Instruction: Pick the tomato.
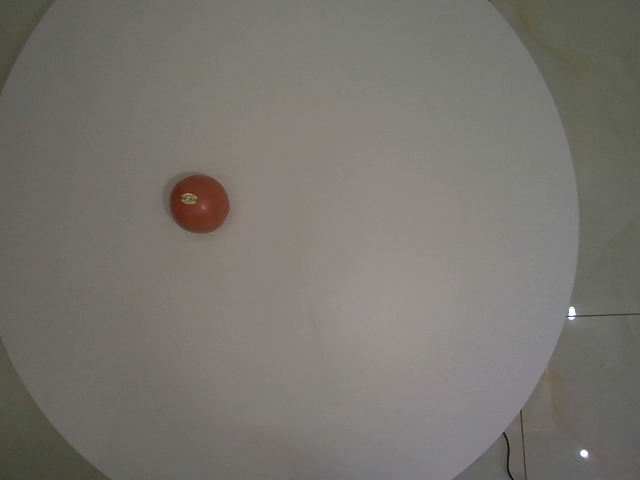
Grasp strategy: vertical